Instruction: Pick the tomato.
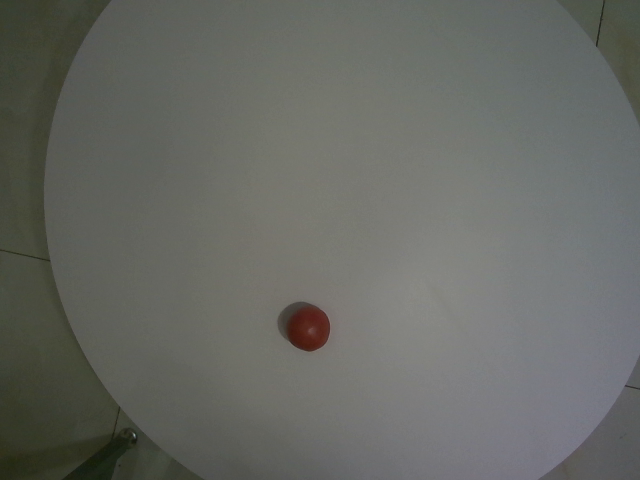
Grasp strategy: vertical